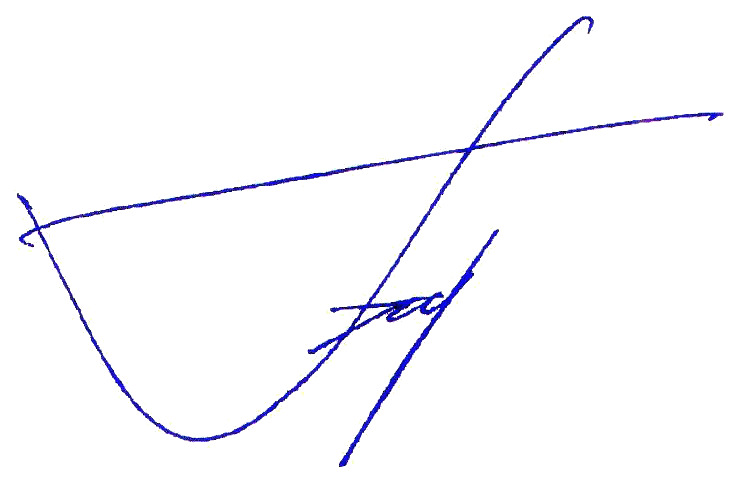
Signature of: mikhail pogosyan